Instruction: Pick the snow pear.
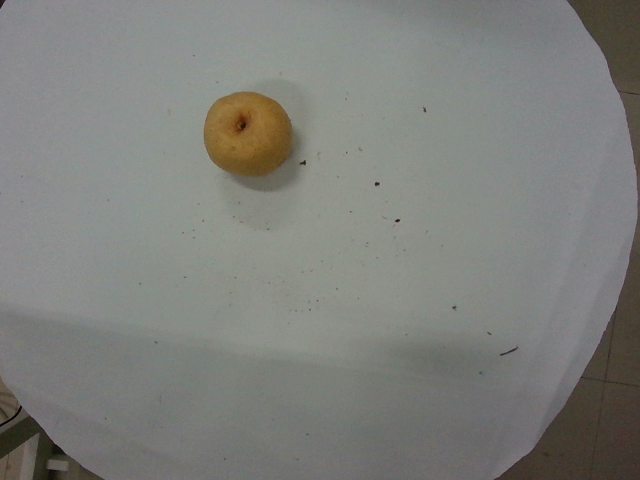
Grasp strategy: vertical